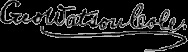
Signature of: george watson cole